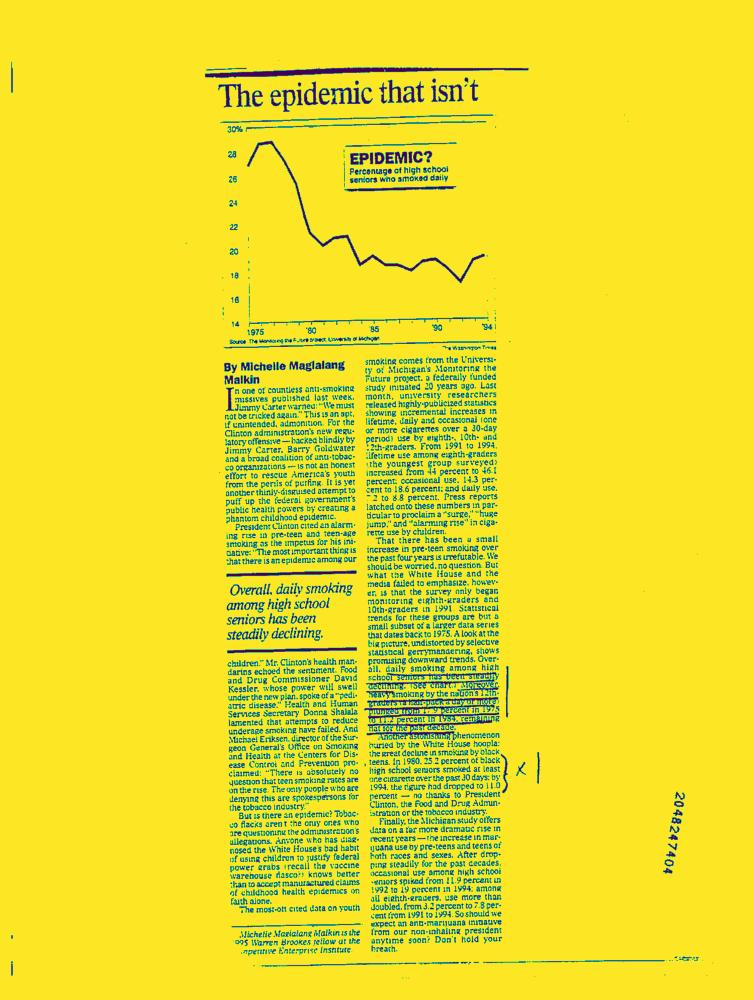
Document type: News-Article